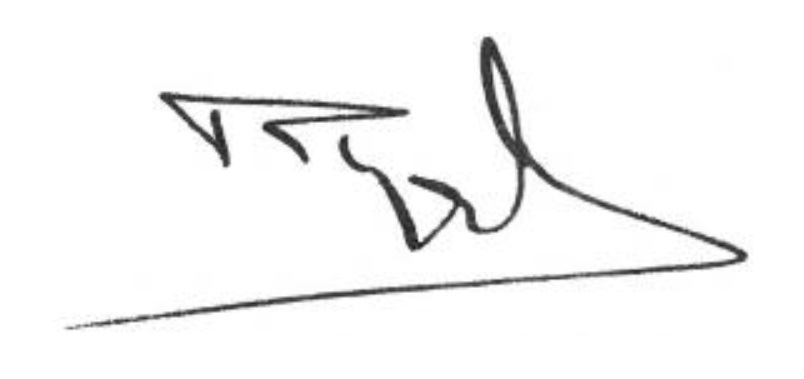
Signature of: rené huyghe